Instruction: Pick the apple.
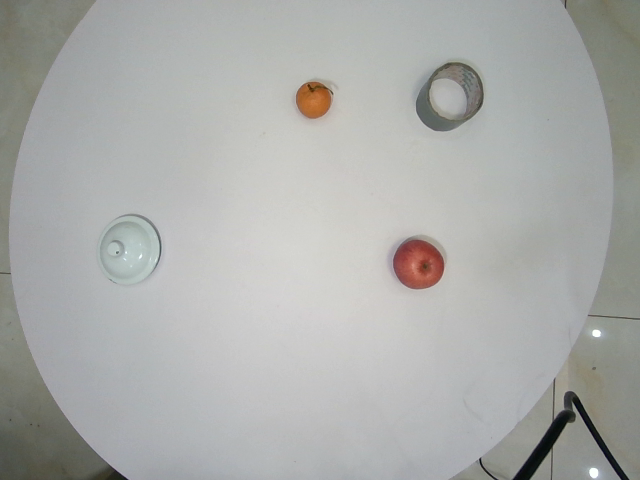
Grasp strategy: vertical